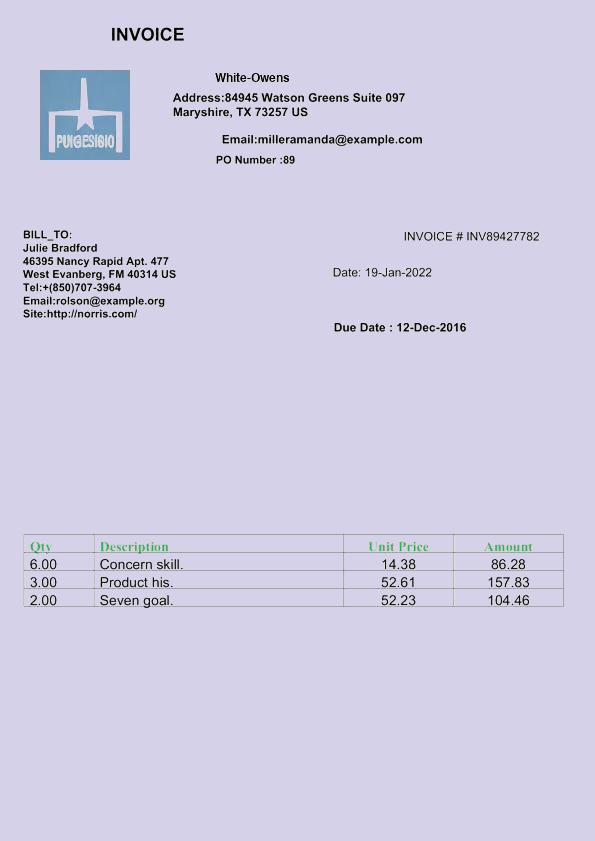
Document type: Invoice